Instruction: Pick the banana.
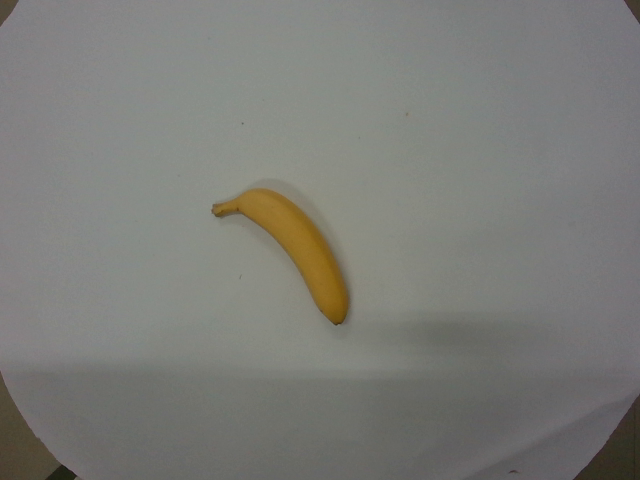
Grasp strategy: vertical